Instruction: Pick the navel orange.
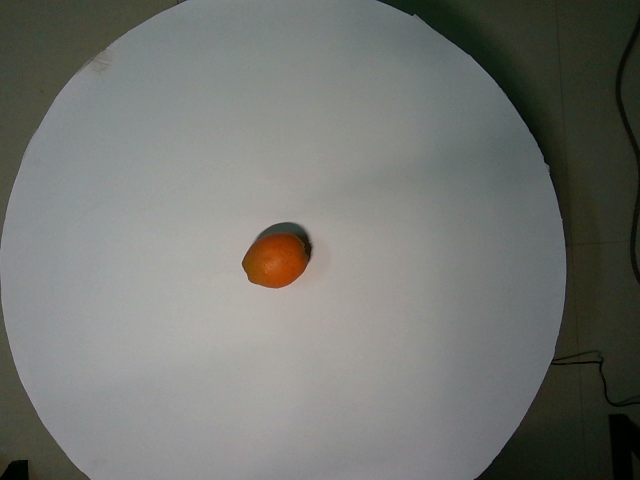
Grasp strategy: vertical